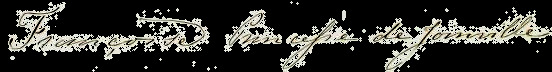
Signature of: princess francisca of brazil